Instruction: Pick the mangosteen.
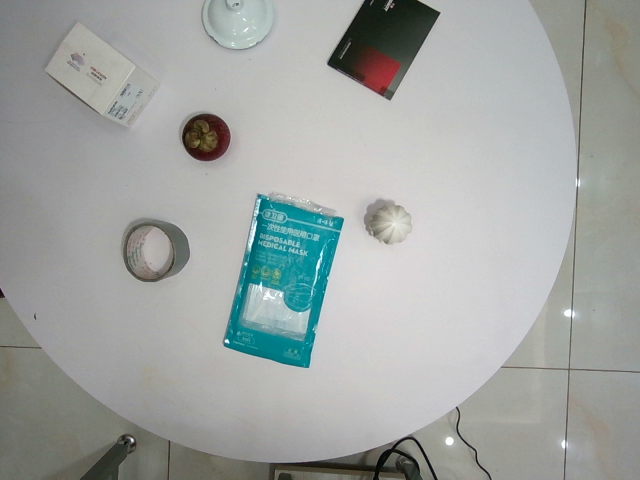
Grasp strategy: vertical